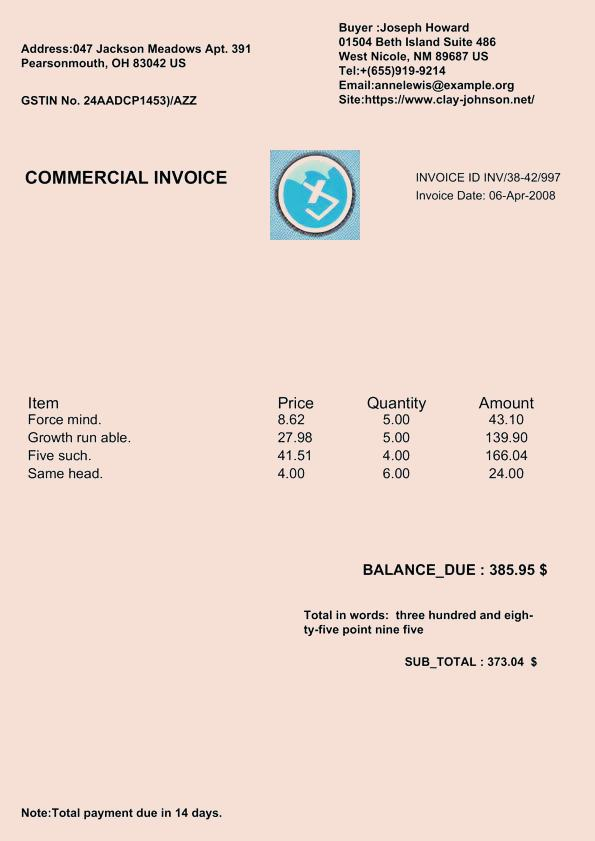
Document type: Invoice